Question: What is the suspected problem?
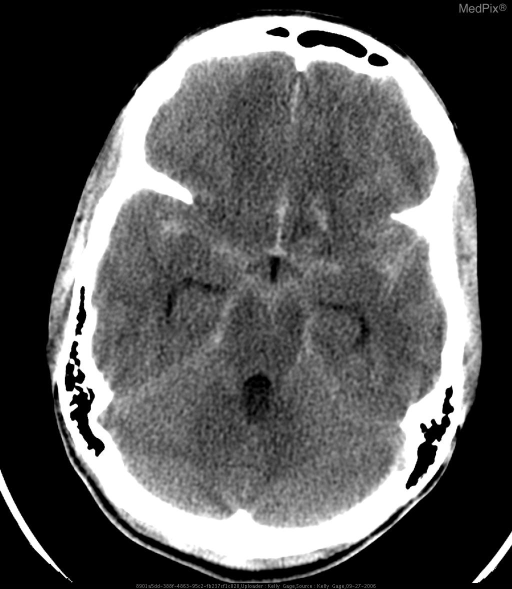
Answer: The findings suggest Noncontrast CT scan of the head demonstrates dense subarachnoid collection in the suprasellar and basilar cisterns, as well as along the tentorium.  Note the hydrocephalus demonstrated by the dilatation of the temporal horns and fourth ventricle.. Dense subarachnoid hemorrhage in the suprasellar and basilar cisterns, as well as along the tentorium.  Note the hydrocephalus demonstrated by the dilatation of the temporal horns and fourth ventricle.. The patient might have a history of 27 year old woman presenting to the emergency room with the worst headache of her life..